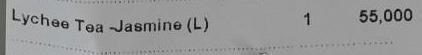
<table>
<tr>
<td>Lychee Tea -Jasmine (L)</td>
<td>1</td>
<td>55,000</td>
</tr>
</table>